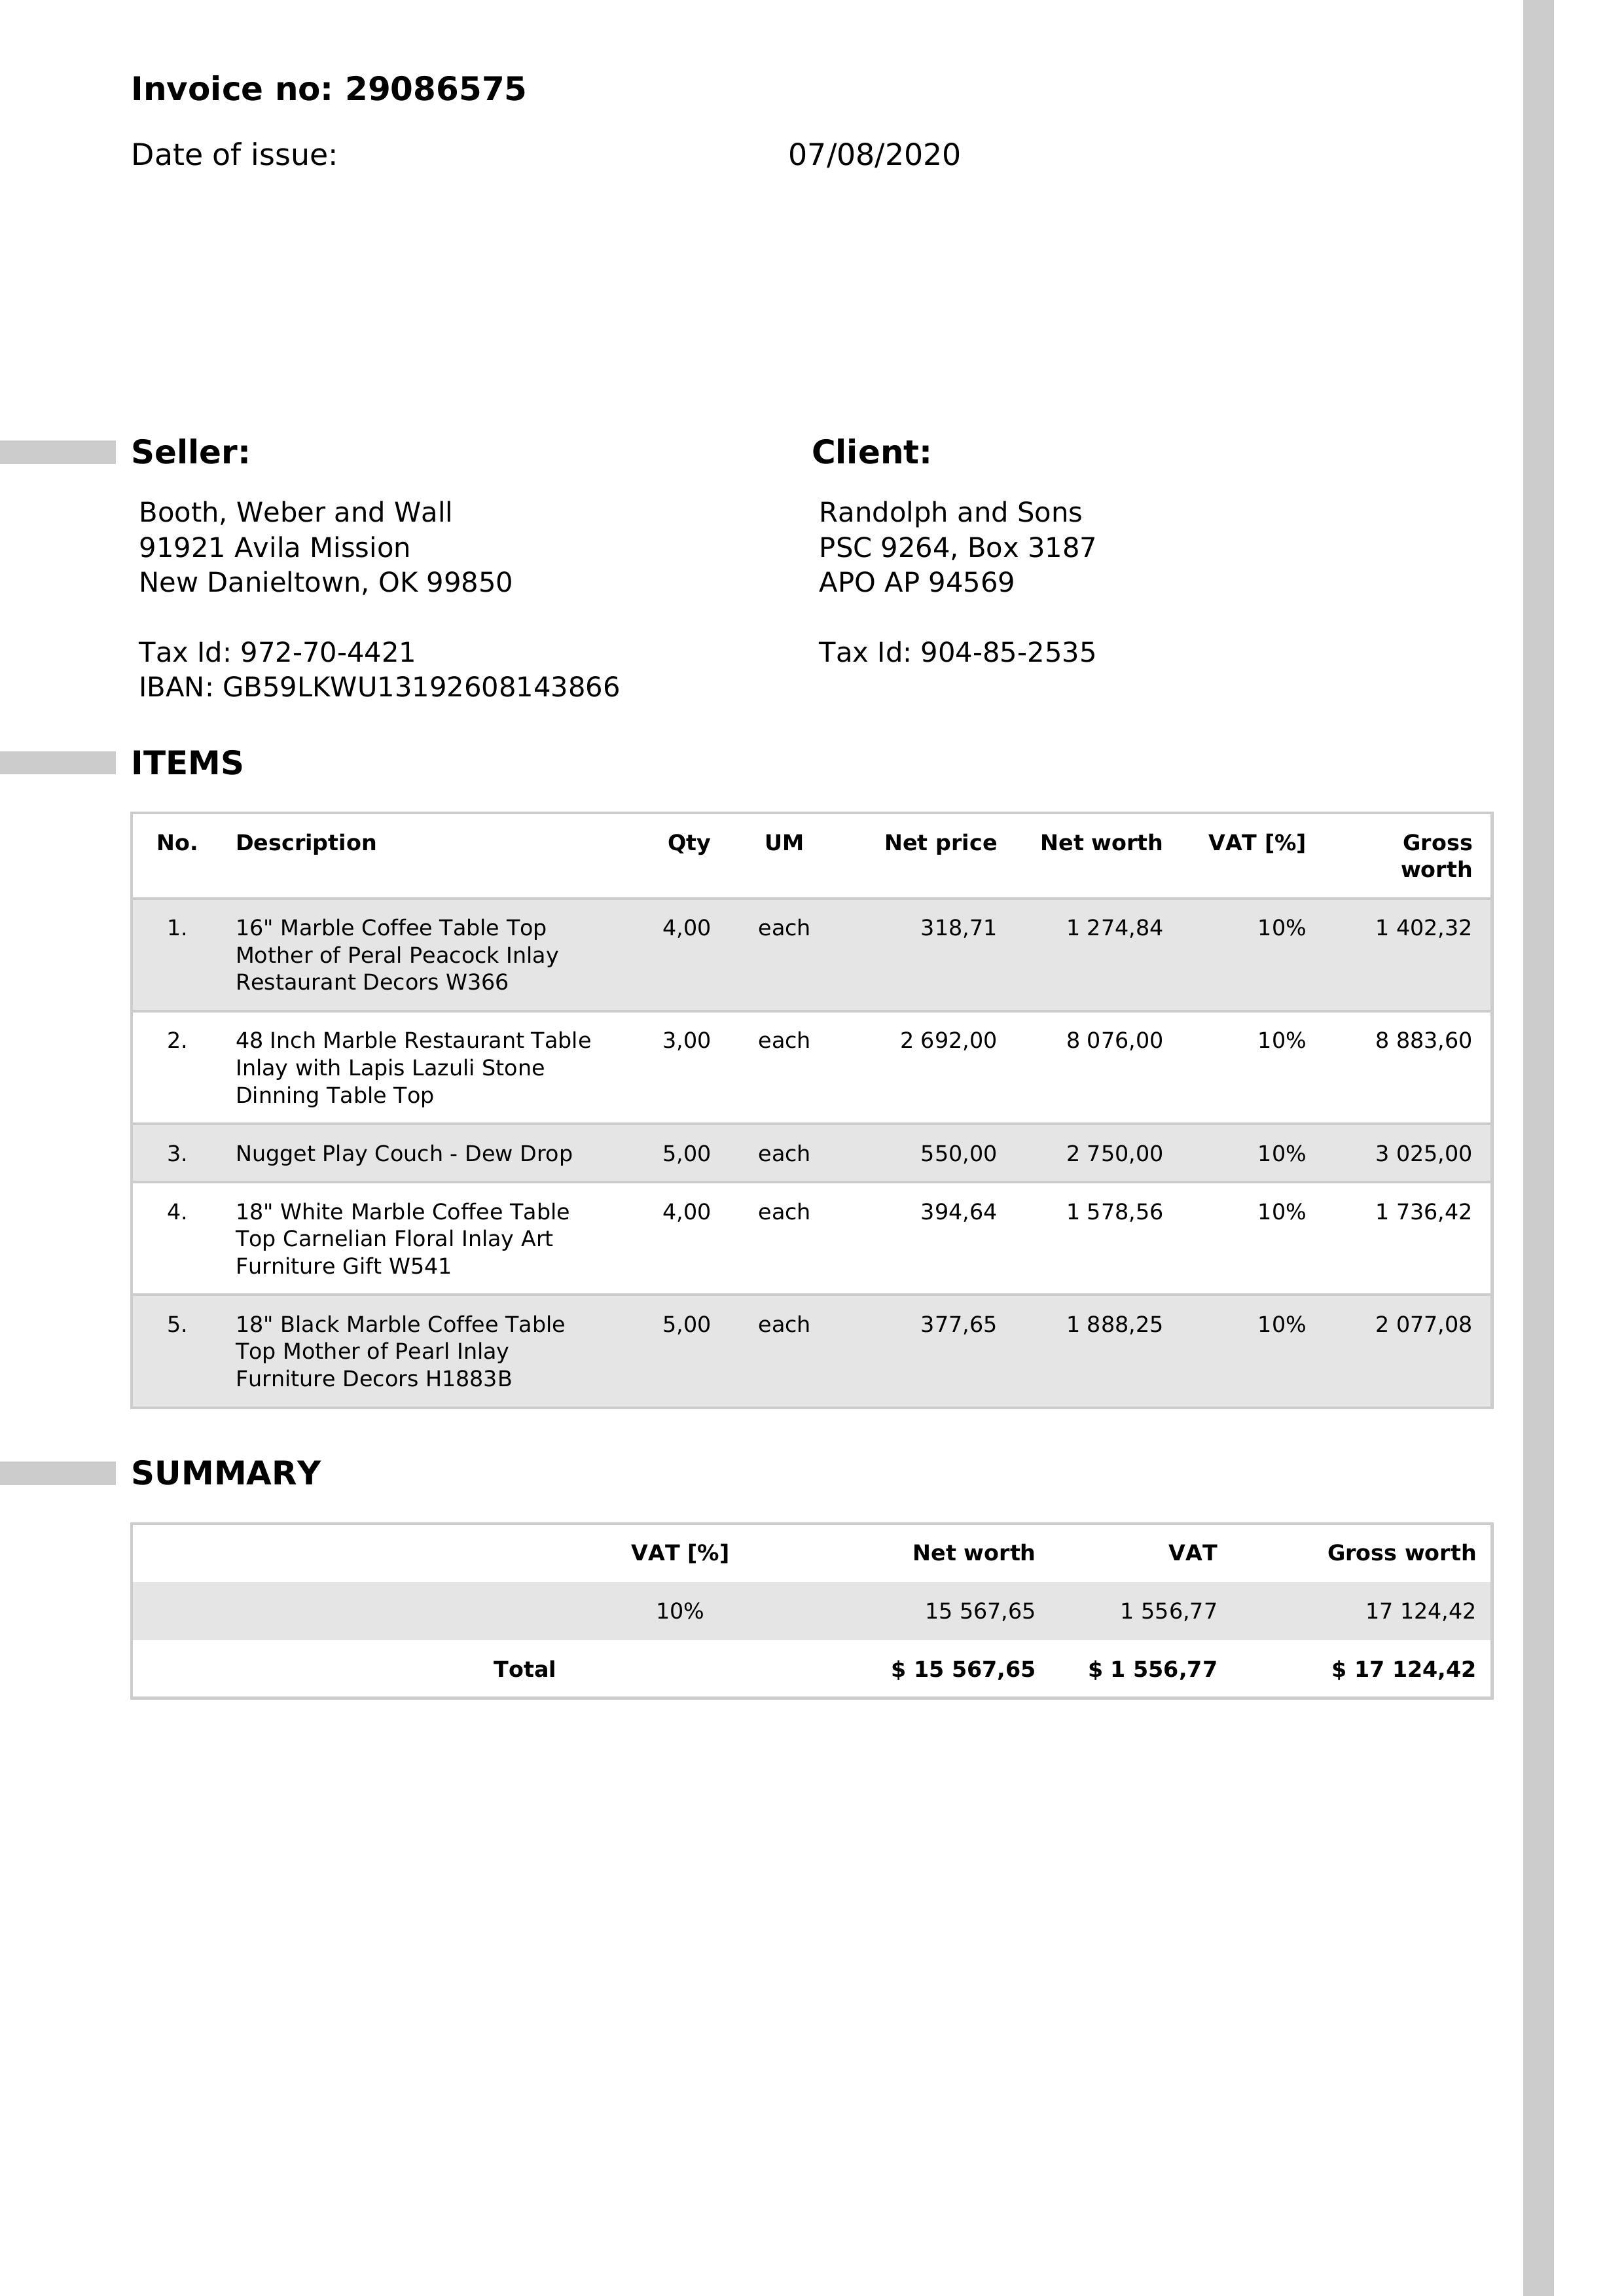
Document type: Invoice